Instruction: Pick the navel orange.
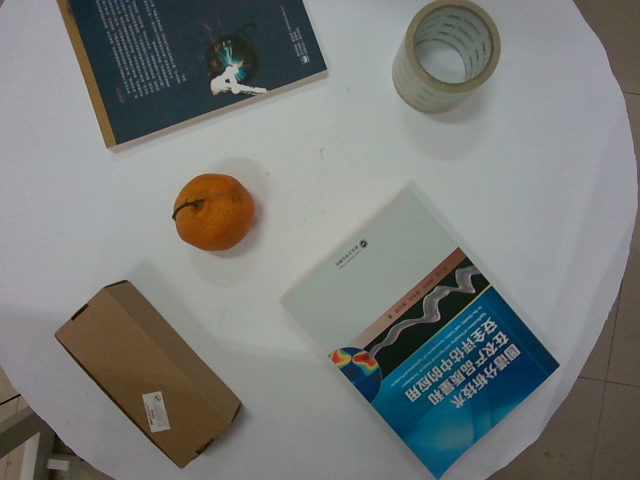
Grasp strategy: vertical